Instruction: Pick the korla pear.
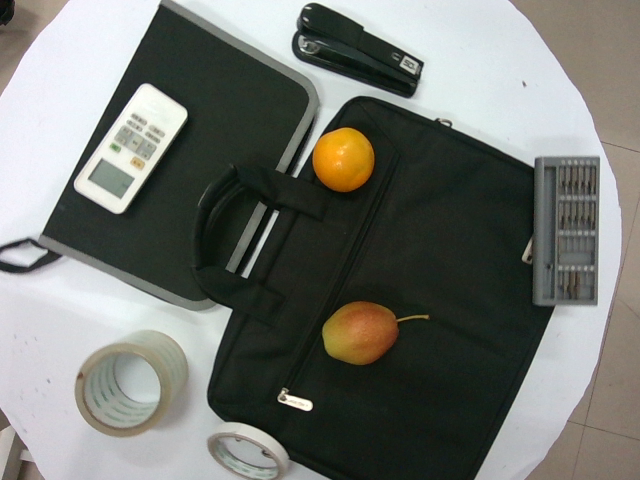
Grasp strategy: vertical